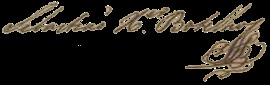
Signature of: sebastião josé xavier botelho